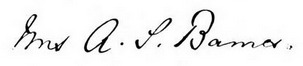
Signature of: mary mathews adams